Question: What could the diagnosis suggest?
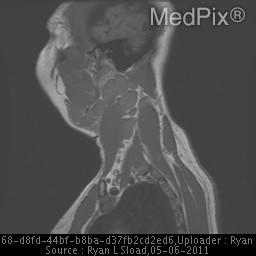
Answer: The possible diagnosis includes •  Sarcoidosis
•  Lymphoma
•  Reactive lymphadenopathy (fungal, etc.)
•  Catscratch disease
•  Metastatic carcinoma.